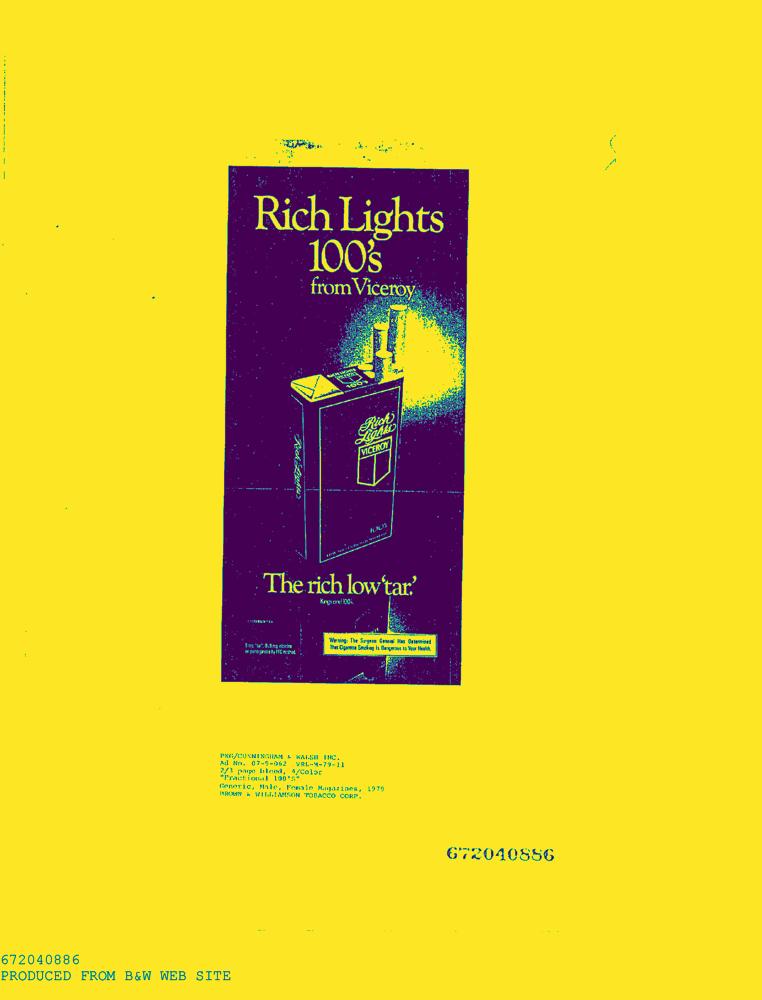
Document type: AD